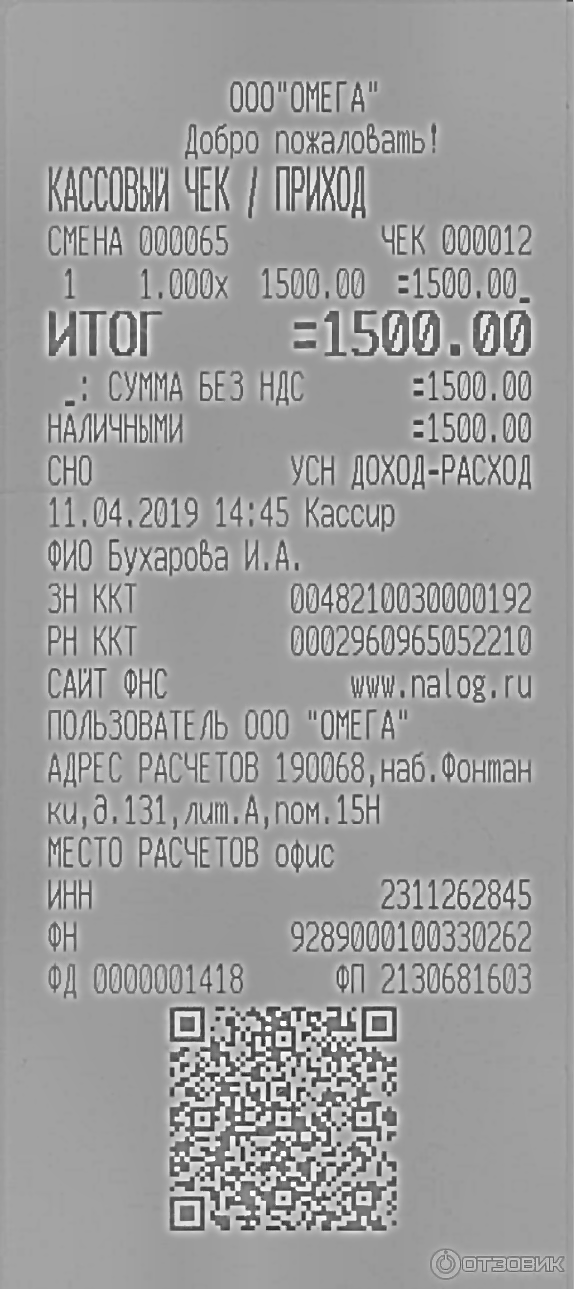
Продавец: ООО "ОМЕГА"
ИНН: 2311262845
Дата: 11.04.2019
Товары: Товар
Количество: 1.000
Цена: 1500.00
Сумма: 1500.00
Итого: 1500.00